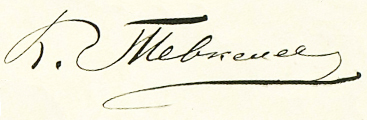
Signature of: kutlu muhammed tevkelev